Extract the amount written in words, the amount in digits, the name of the payee, the date on the cheque, and the bank's name from the image.
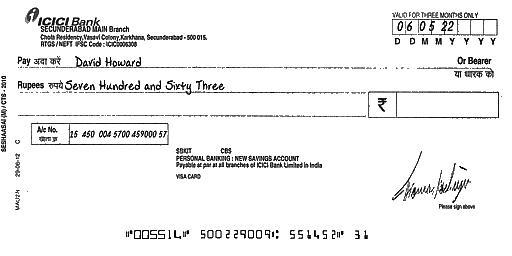
amt_in_words: Seven Hundred and Sixty Three
amt_in_figures:
payee_name: David Howard
bank_name: ICICI Bank
cheque_date: 06/05/22